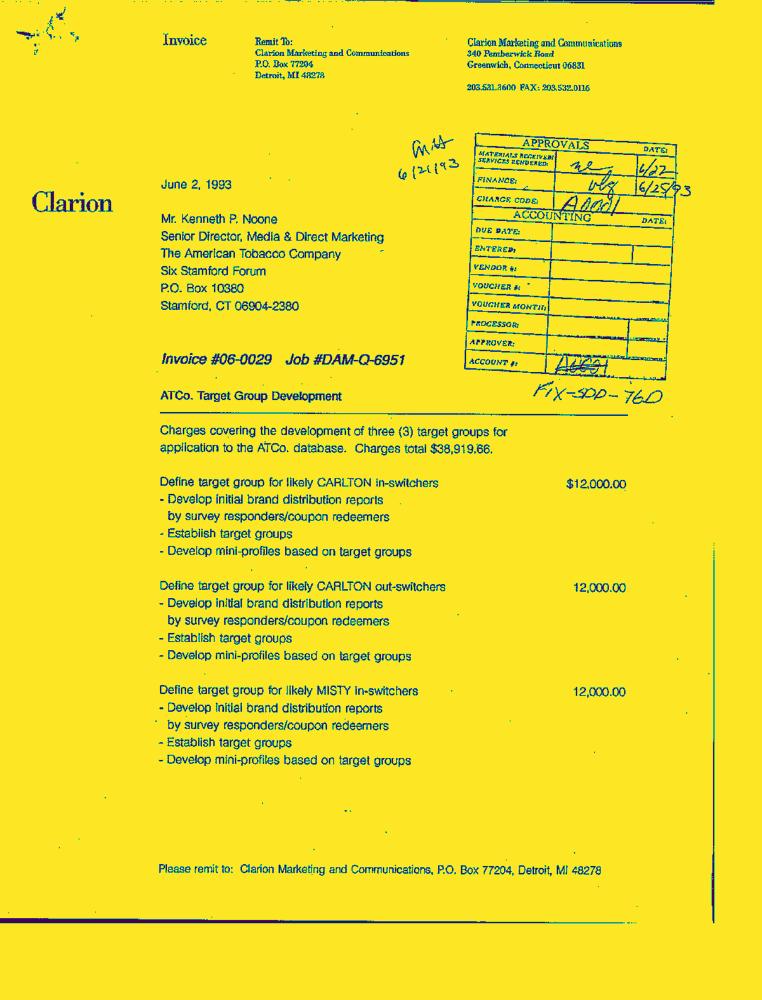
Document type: Invoice-Doc